Question: How does the patient history play a role?
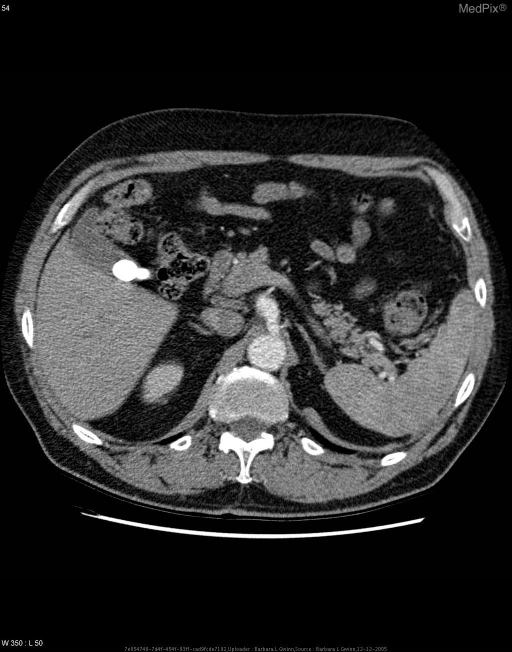
Answer: The patient's history of 72 yo man with celiac aneurysm noted on screening virtual colonography. is key in understanding the case.